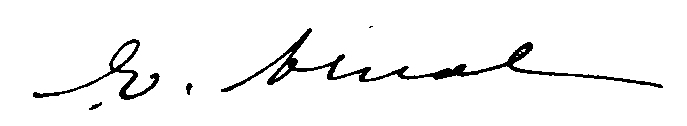
Signature of: émilie arnal